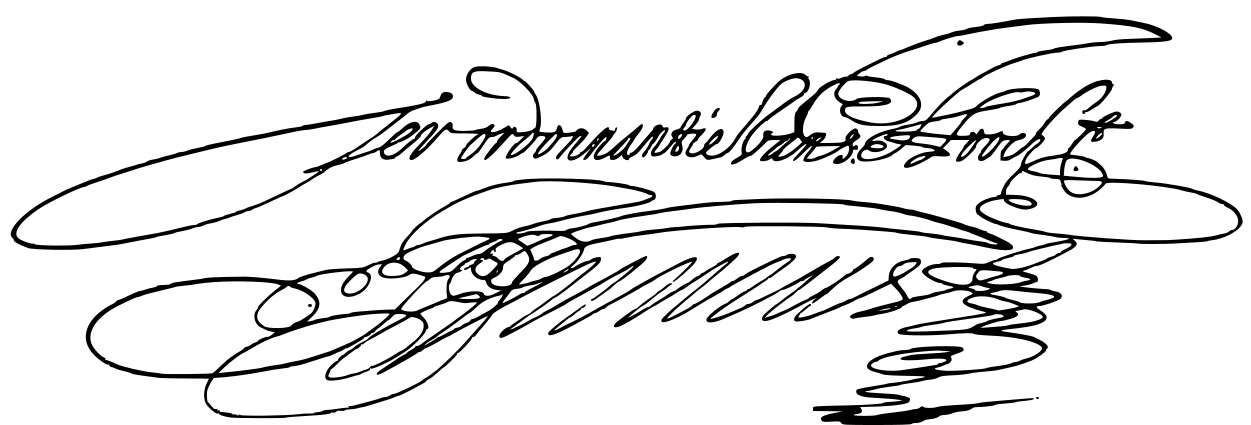
Signature of: frederick henry of orange nassau